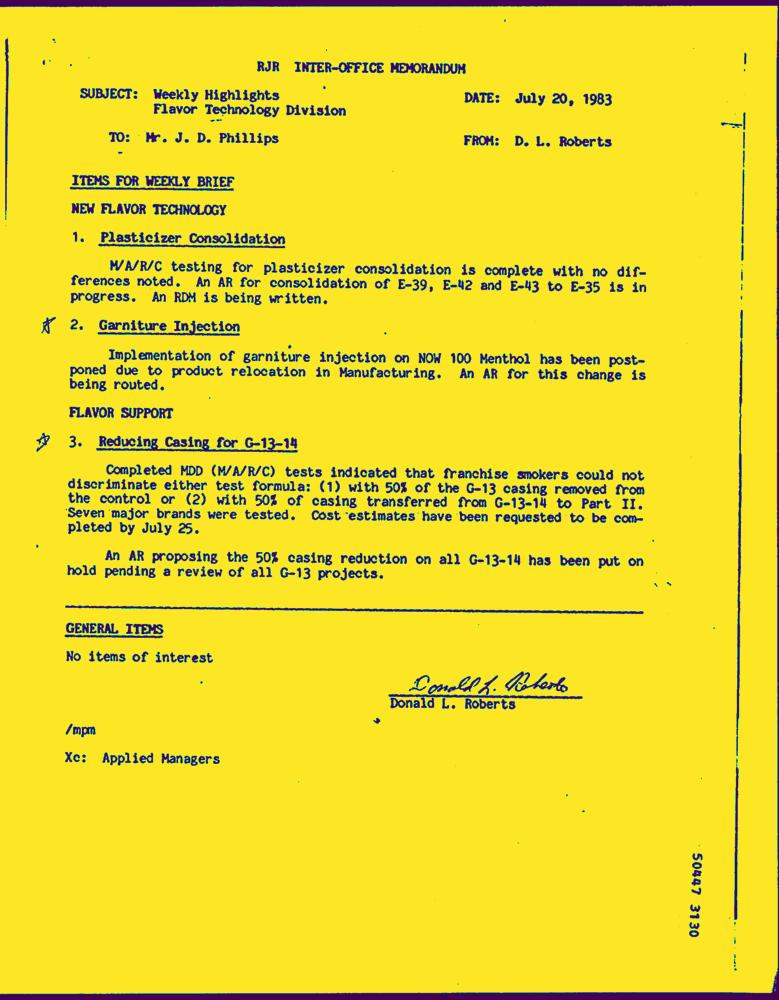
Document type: Letter-Doc